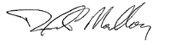
Signature of: dannel malloy